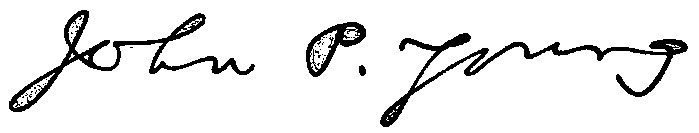
Signature of: john p young